Question: Talk about the condition:
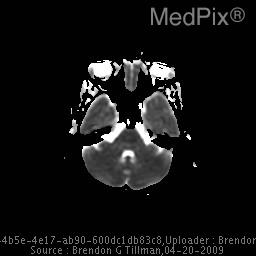
Answer: The disease is discussed as: Postpartum cerebral angiopathy is a rare ailment that affects females who are otherwise healthy and recently had a normal pregnancy and uncomplicated delivery. Like primary and other secondary cerebral vasculitis, postpartum cerebral angiopathy may cause ischemic or hemorrhagic stroke, and neurological deficits. More commonly, secondary cerebral angiopathy occurs in the setting of other medical conditions such as infections, systemic vasculitis (Wegener’s granulomatosis & polyarteritis), connective tissue diseases (systemic lupus erythematosus & rheumatoid arthritis), medications, illicit drugs, carcinomas (lymphoma & leukemia), and Behcet’s disease. Other conditions, therefore, need to be ruled out before a diagnosis of postpartum cerebral angiopathy can be made including preeclampsia /eclampsia.

Contrast catheter angiography and magnetic resonance imaging/angiography (MRI/MRA) are the typical imaging modalities used to help with the diagnosis of cerebral vasculitis although, single photon emission computed tomography (SPECT) and Indium-labelled white cell nuclear scanning may provide some benefit. Definitive diagnosis of cerebral vasculitis is typically made by biopsy of brain.

In this patient she presented to the ER with the “worst headache of her life” on the right side 4 days postpartum. Noncontrast computed tomography (CT) showed subarachnoid hemorrhage (SAH) with the right sylvian fissure and the sulci of the right frontal lobe. Further vascular studies including a CT angiogram (CTA), contrast angiography, and MRA showed no evidence of an intracerebral aneurysm. The patient had no history of hypertension and was not hypertensive during the headache. She was tested several times throughout pregnancy with no evidence of elevated blood pressure, proteinuria, or headaches looking for preeclampsia. The patient had an elevated erythrocyte sedimentation rate (ESR) of 56 mm/hour.

Upon further investigation the patient had a contrast enhanced angiogram which showed irregular variable caliber vessels with “a sausage link” appearance in the cortical branches of both the middle cerebral arteries, more prominent on the right side as opposed to the left. The MRI also showed an acute 5 mm left cerebellar infarct located within a superior cerebellar artery vascular territory and multiple nonspecific small foci of increased FLAIR signal within the anterior aspects of the external capsule bilaterally.

This patient had several classic imaging findings of cerebral vasculopathy of small vessel ischemic disease, SAH, and cortical enhancement. She had no known significant past medical history including autoimmune disorders, systemic vasculitis, or connective tissue disorders. She had a normal uncomplicated pregnancy and developed her first symptoms 4 days postpartum fitting the description of postpartum cerebral angiopathy.

The patient was treated with oral prednisolone and was felt that a brain biopsy was not necessary in this case to make the definitive diagnosis.